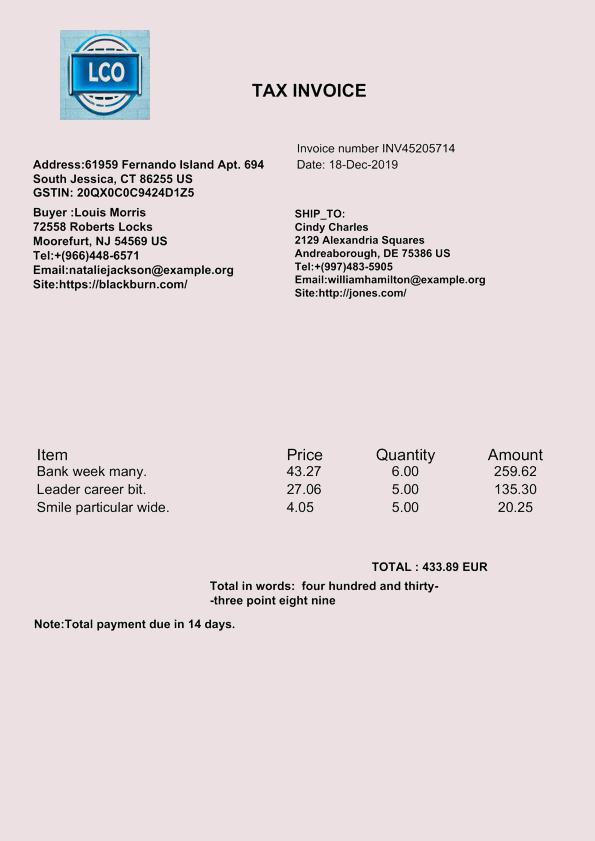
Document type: Invoice